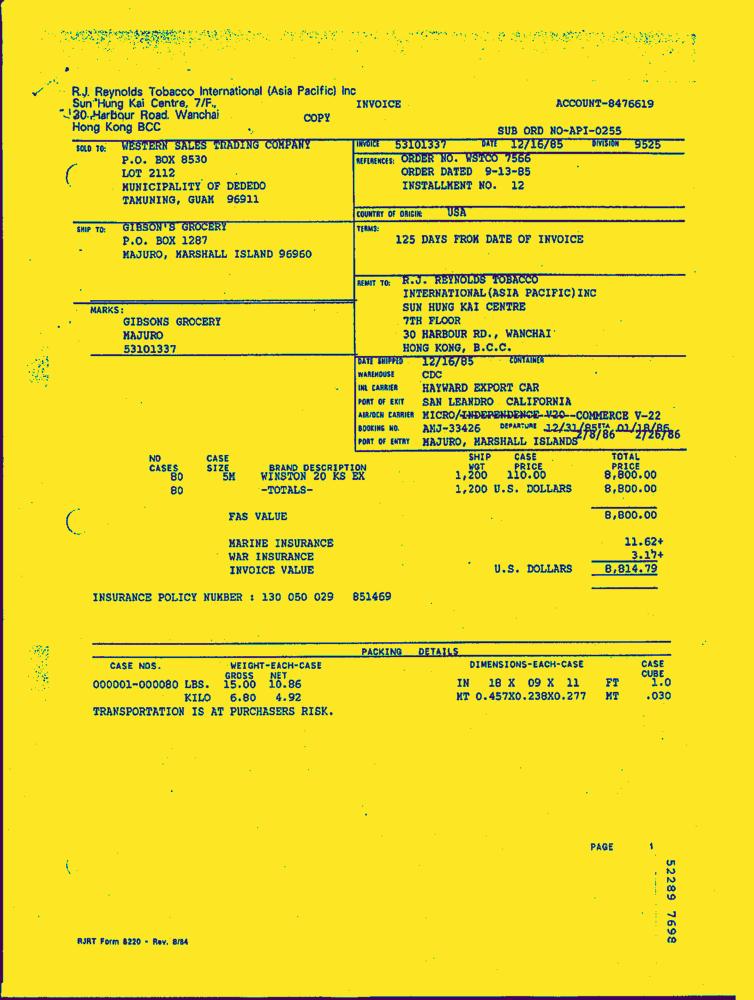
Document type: Invoice-Doc